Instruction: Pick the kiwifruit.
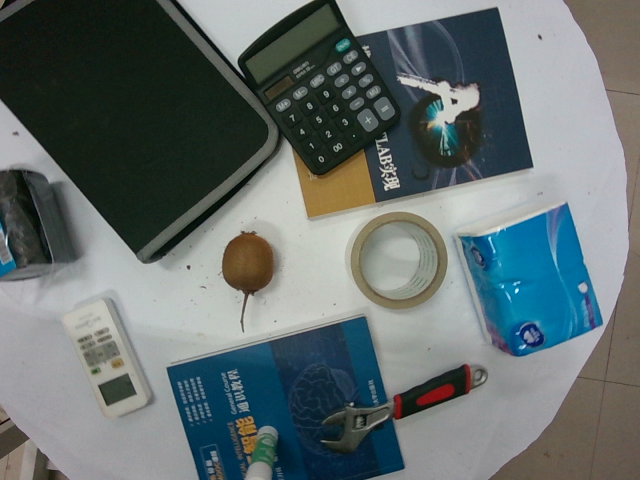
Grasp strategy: vertical